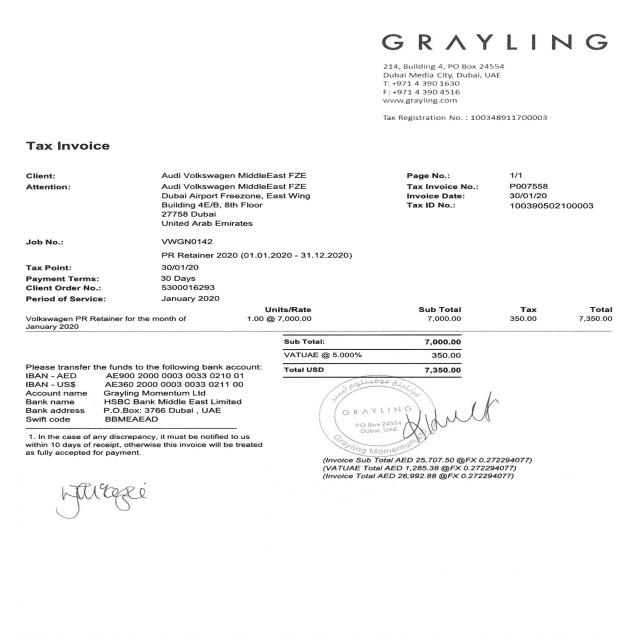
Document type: Invoice